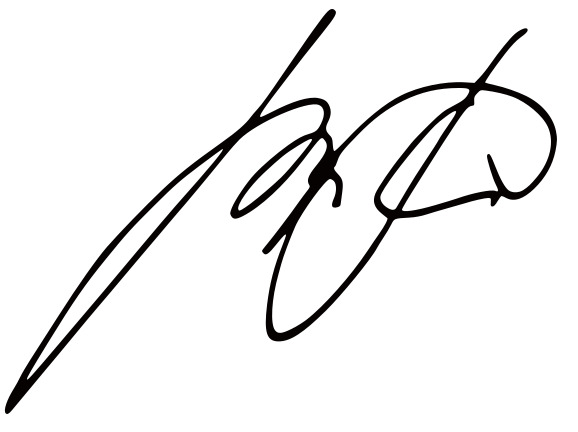
Signature of: ingvar kamprad